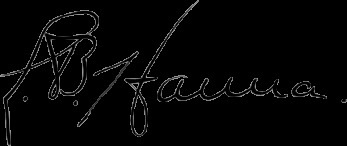
Signature of: l b hanna